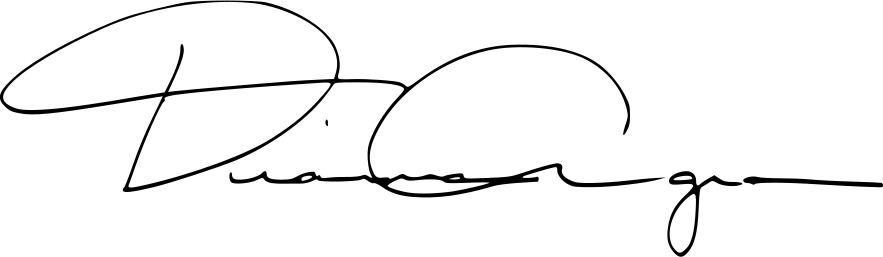
Signature of: dianna agron